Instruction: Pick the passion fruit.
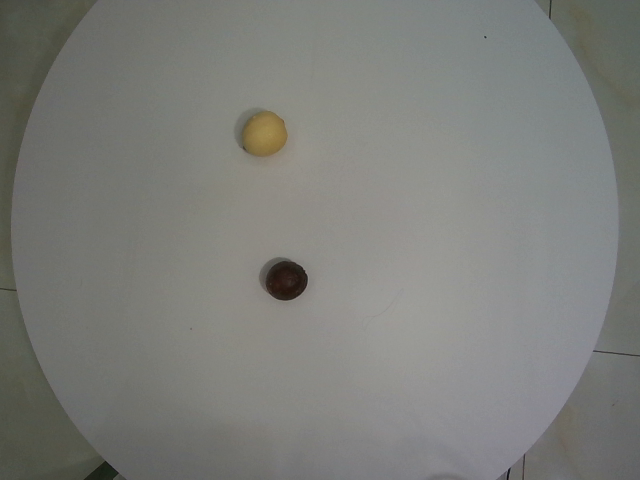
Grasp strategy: vertical